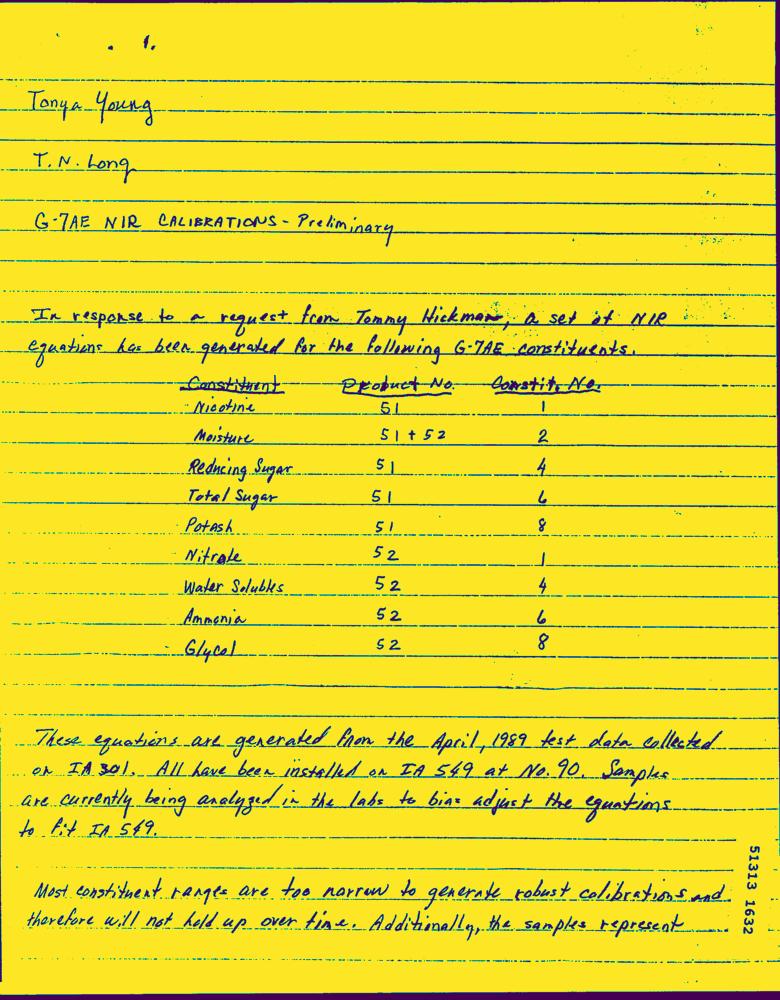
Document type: Hand-Written